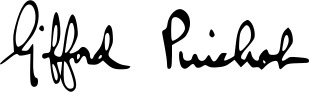
Signature of: gifford pinchot